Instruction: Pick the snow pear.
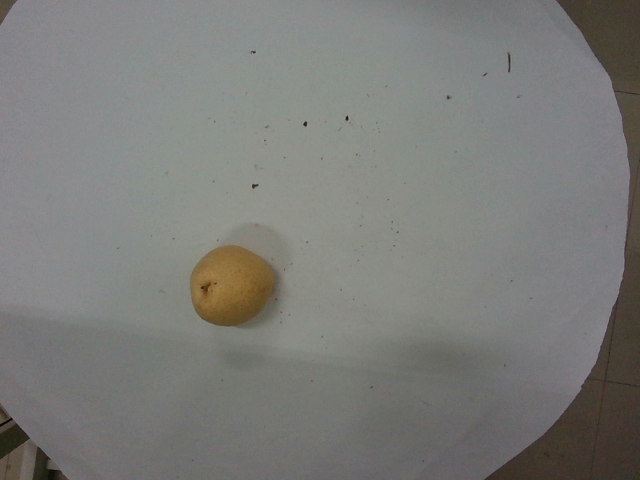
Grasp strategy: vertical